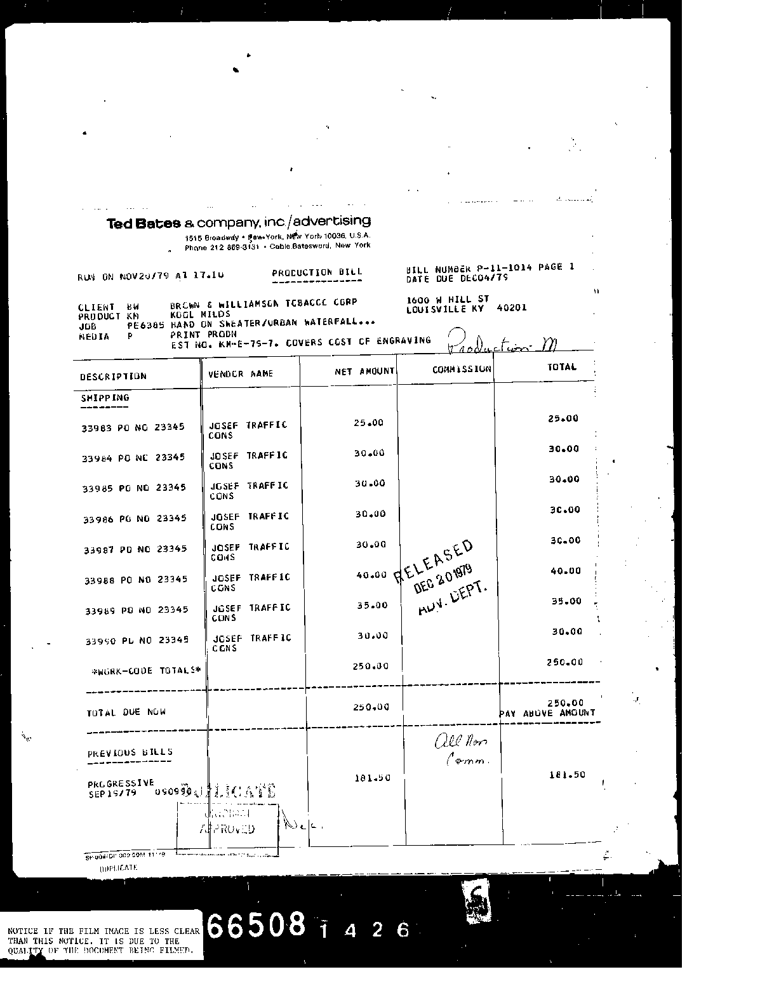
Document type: Invoice